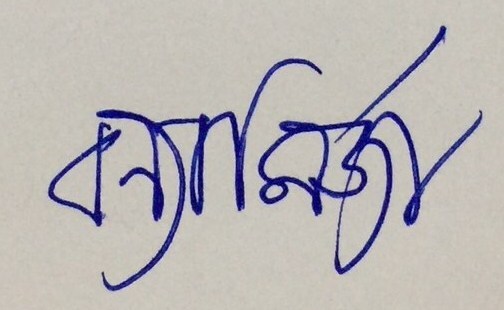
Signature of: banna mirza